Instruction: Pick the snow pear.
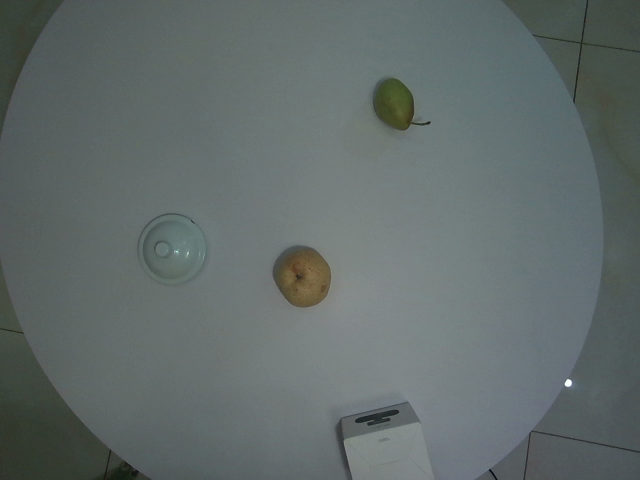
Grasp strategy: vertical